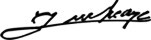
Signature of: ignacio luis arcaya